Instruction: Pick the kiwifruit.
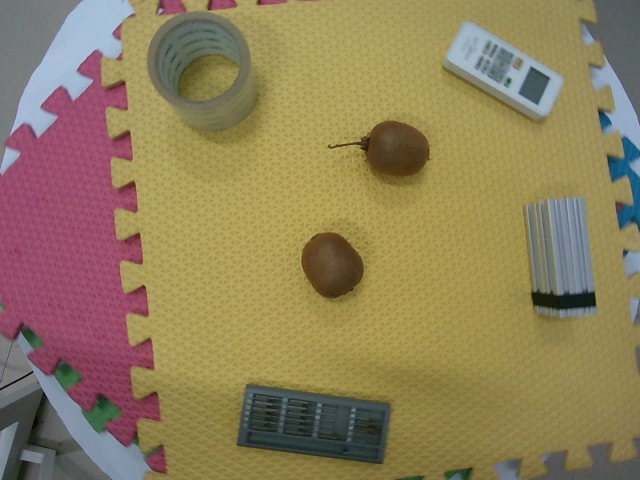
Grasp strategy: vertical